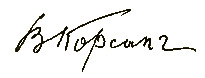
Signature of: veniamin zavadskij